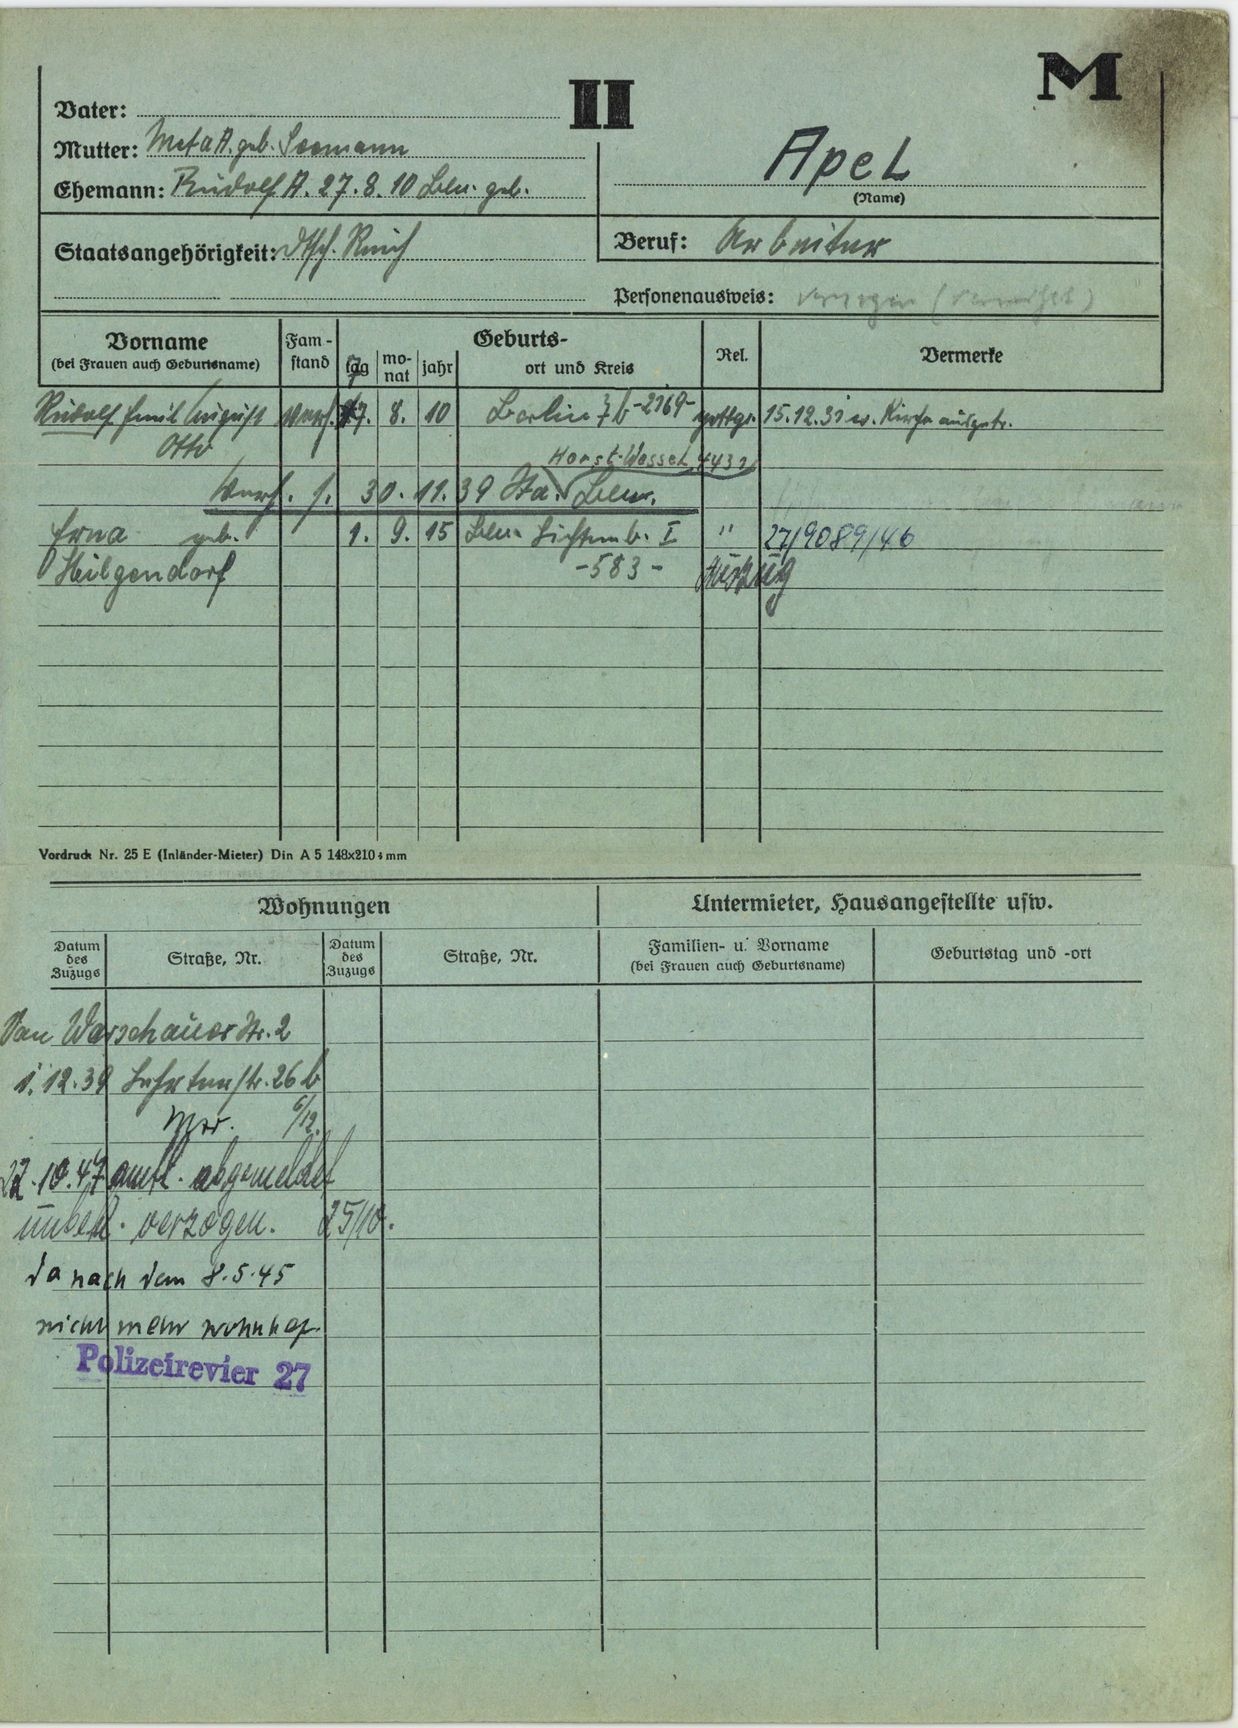
Apel